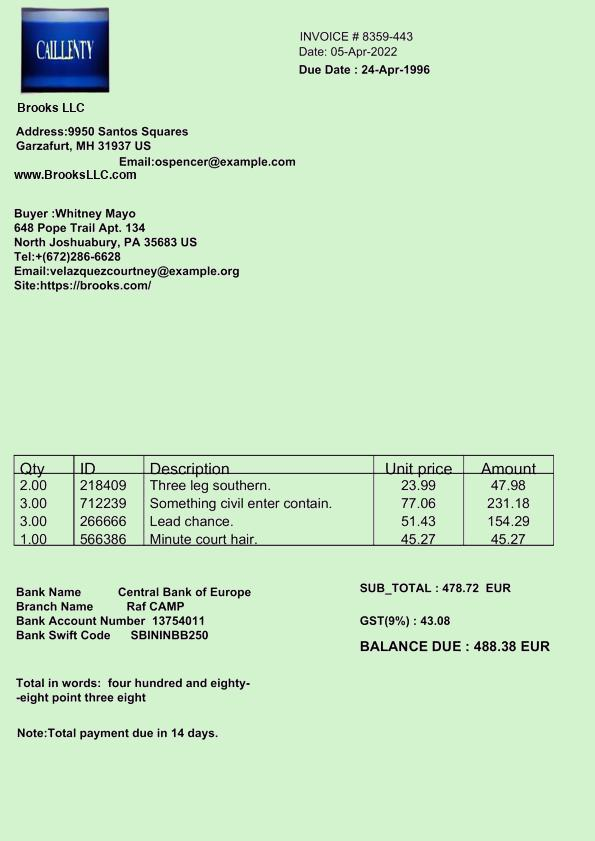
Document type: Invoice